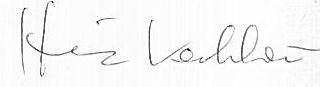
Signature of: heinz kahlau